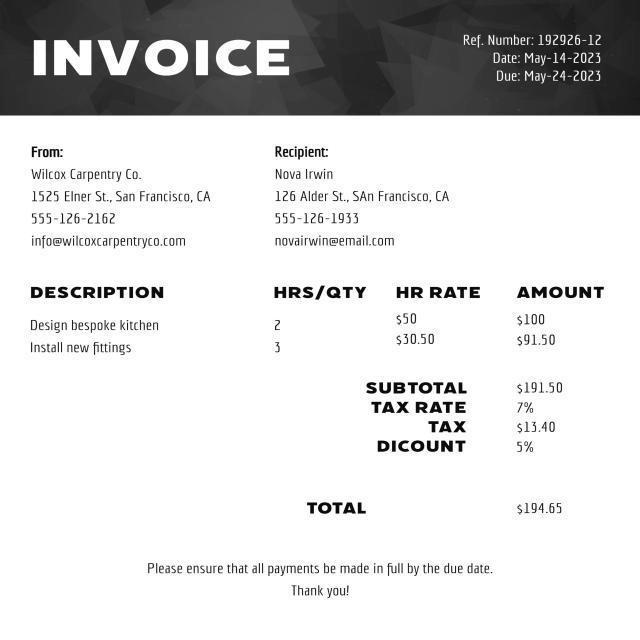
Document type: Invoice